Question: How does the patient history play a role?
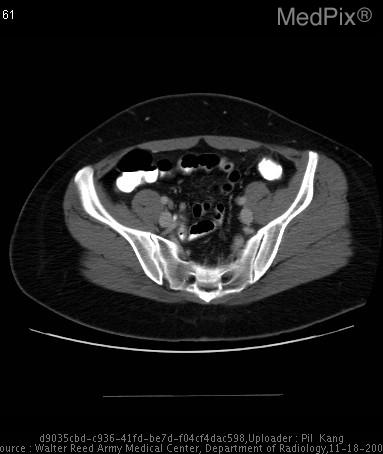
Answer: The patient's history of 27 year old female with acute onset left lower quadrant pain, r/o diverticulitis or appendicitis. is key in understanding the case.